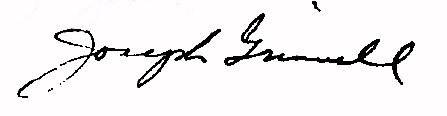
Signature of: joseph grinnell